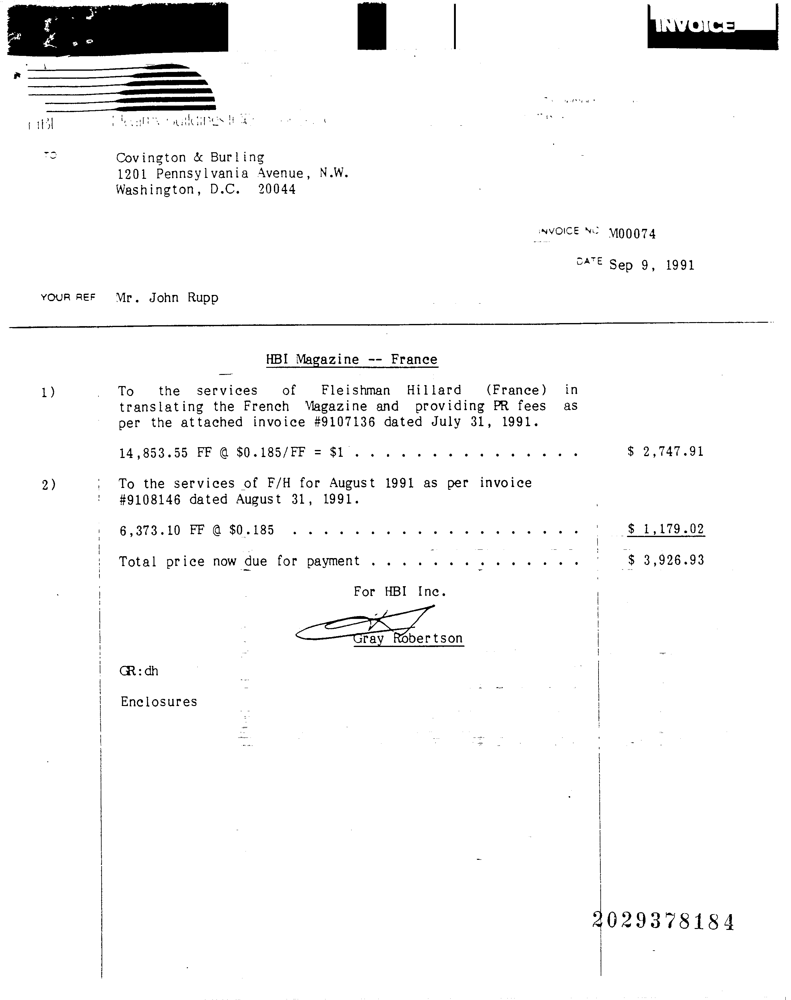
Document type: Invoice